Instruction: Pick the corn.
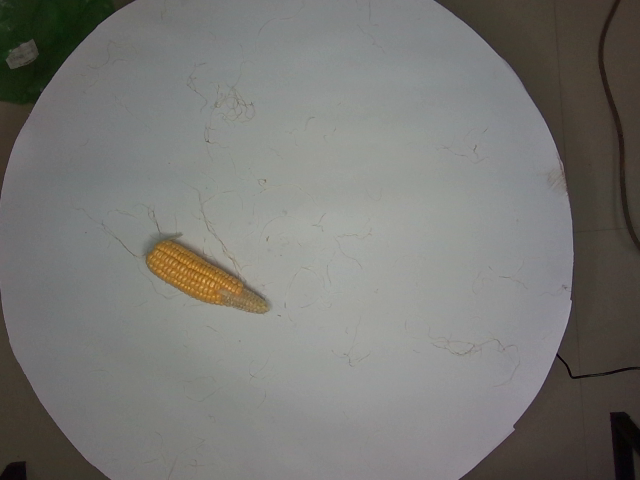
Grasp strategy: vertical